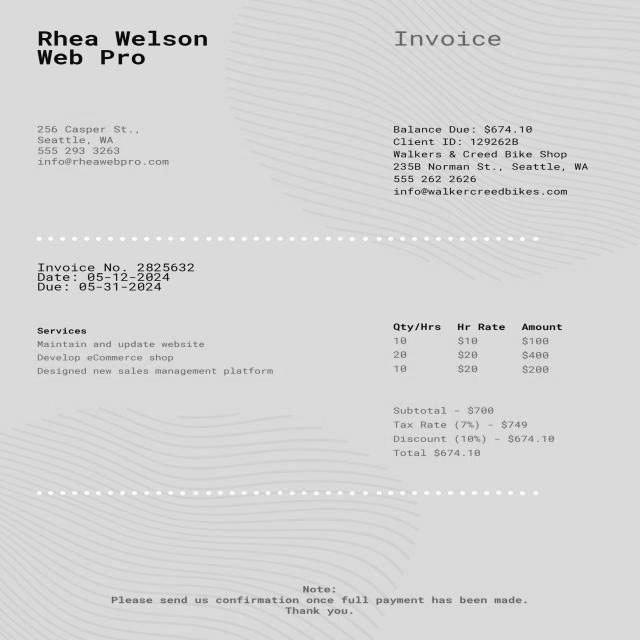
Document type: Invoice